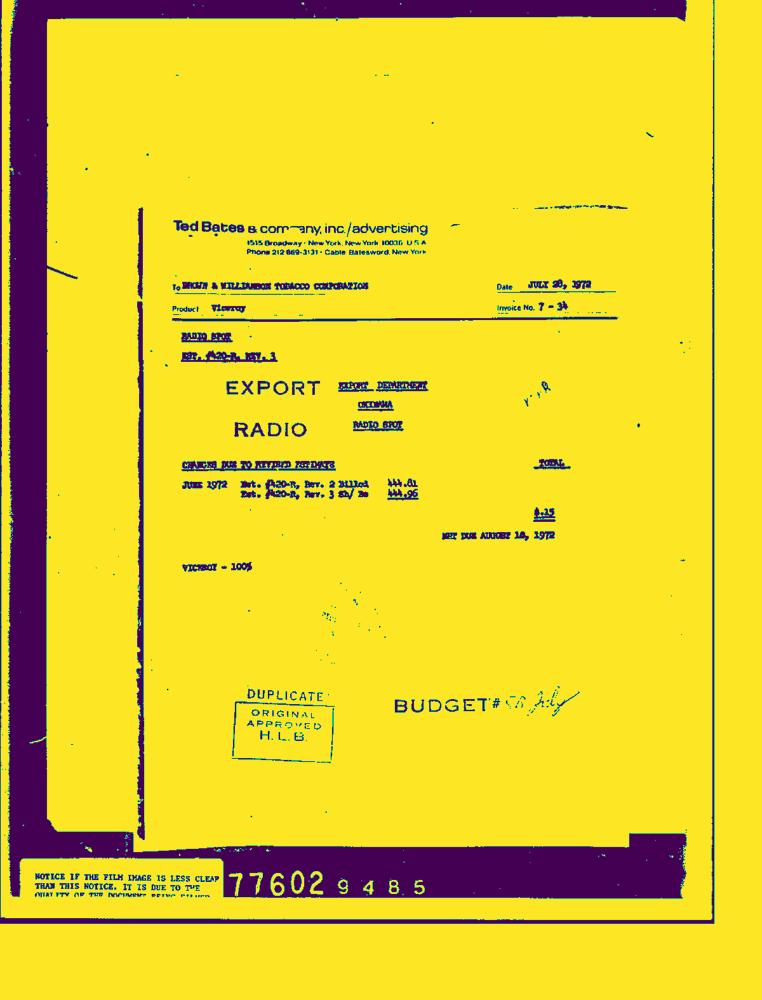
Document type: Invoice-Doc